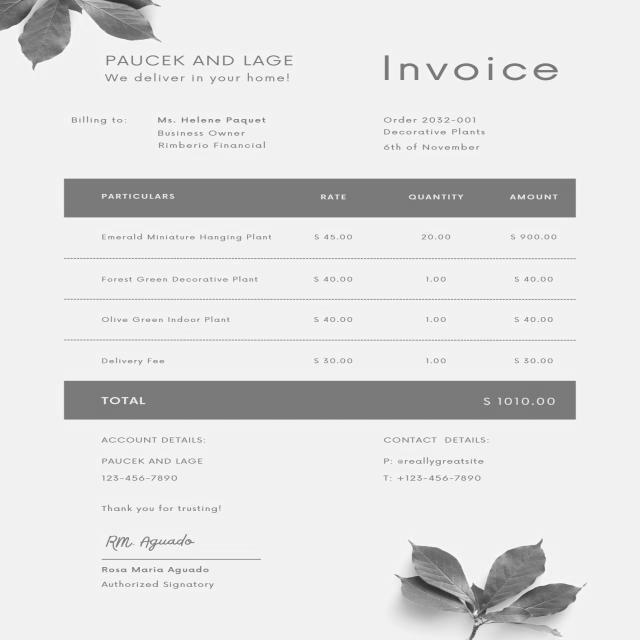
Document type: Invoice